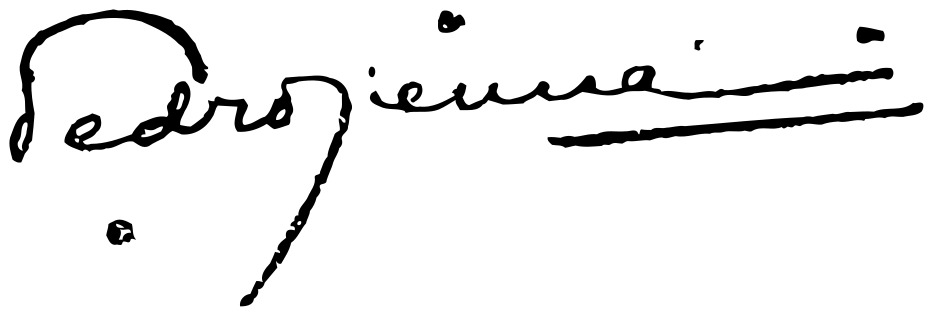
Signature of: pedro sienna